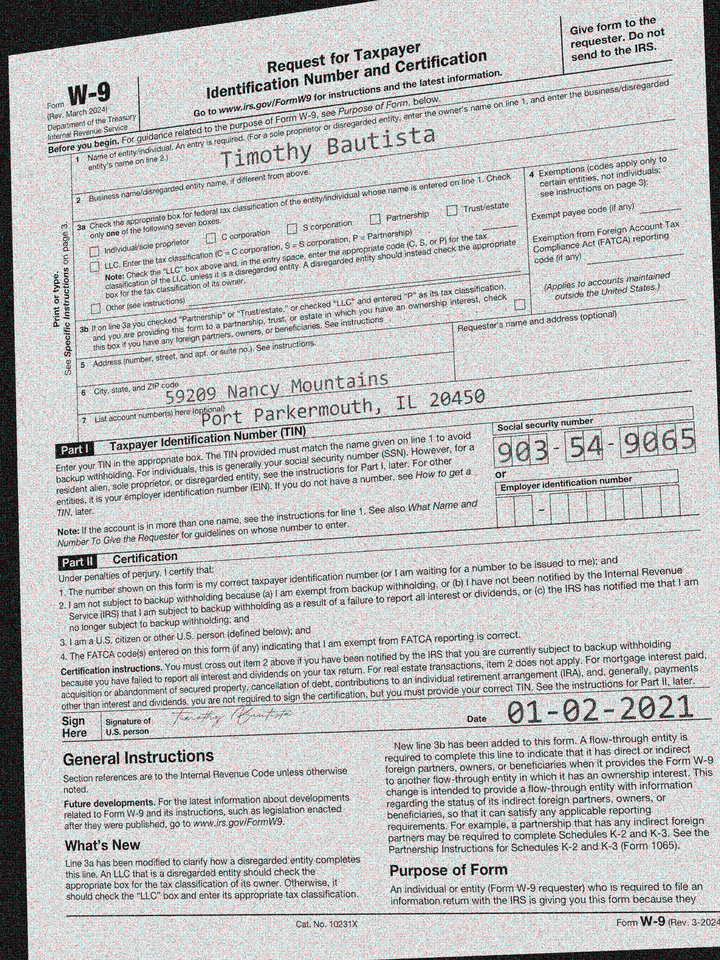
adr1: 59209 Nancy Mountains
adr2: Port Parkermouth, IL 20450
cbx: no
ssn: 903549065
enm: Timothy Bautista
sdt: 01-02-2021